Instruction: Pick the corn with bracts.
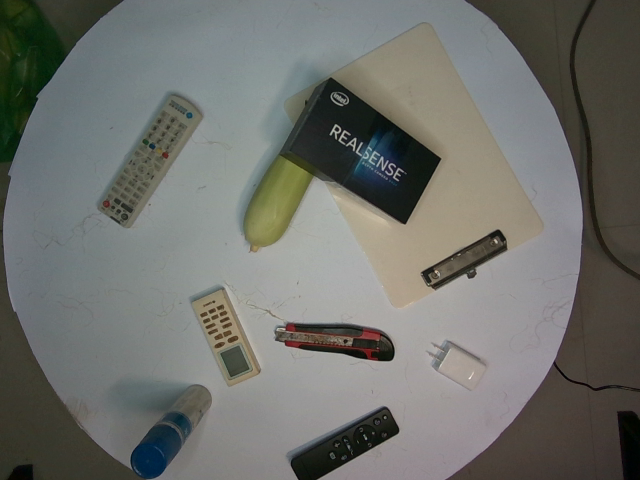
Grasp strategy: vertical